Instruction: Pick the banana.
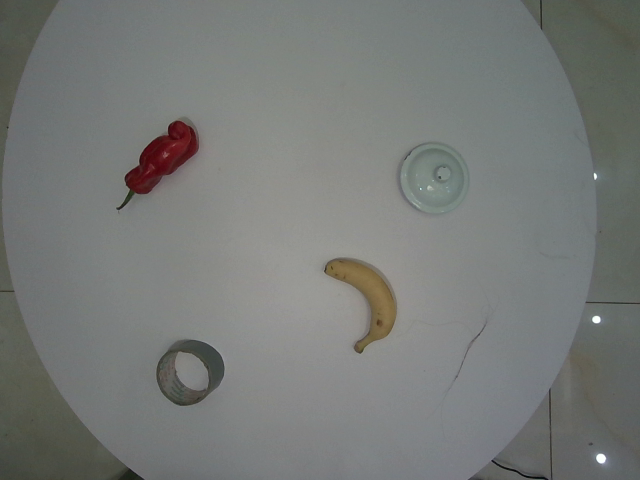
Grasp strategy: vertical